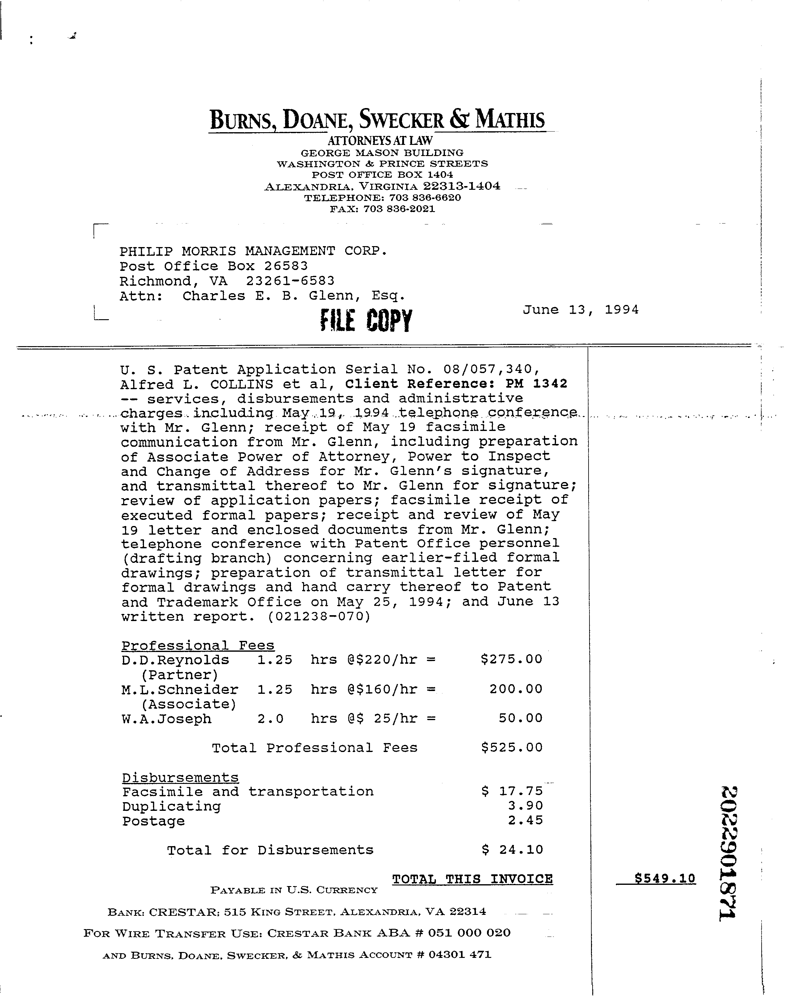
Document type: Invoice